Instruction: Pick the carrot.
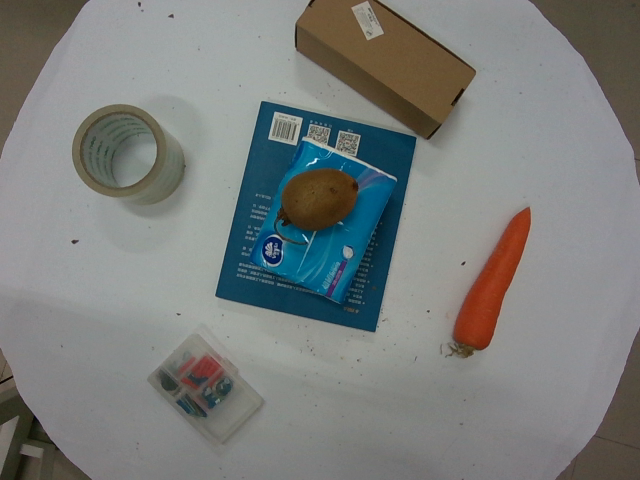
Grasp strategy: vertical